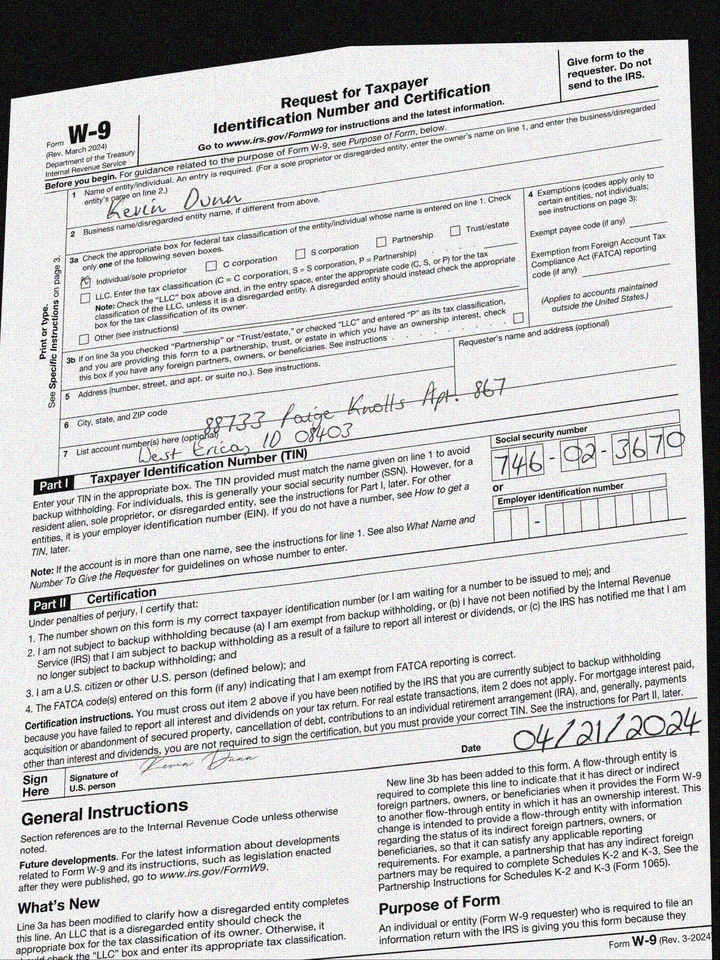
adr1: 88733 Paige Knolls Apt. 867
adr2: West Erica, ID 08403
cbx: yes
ssn: 746023670
enm: Kevin Dunn
sdt: 04/21/2024